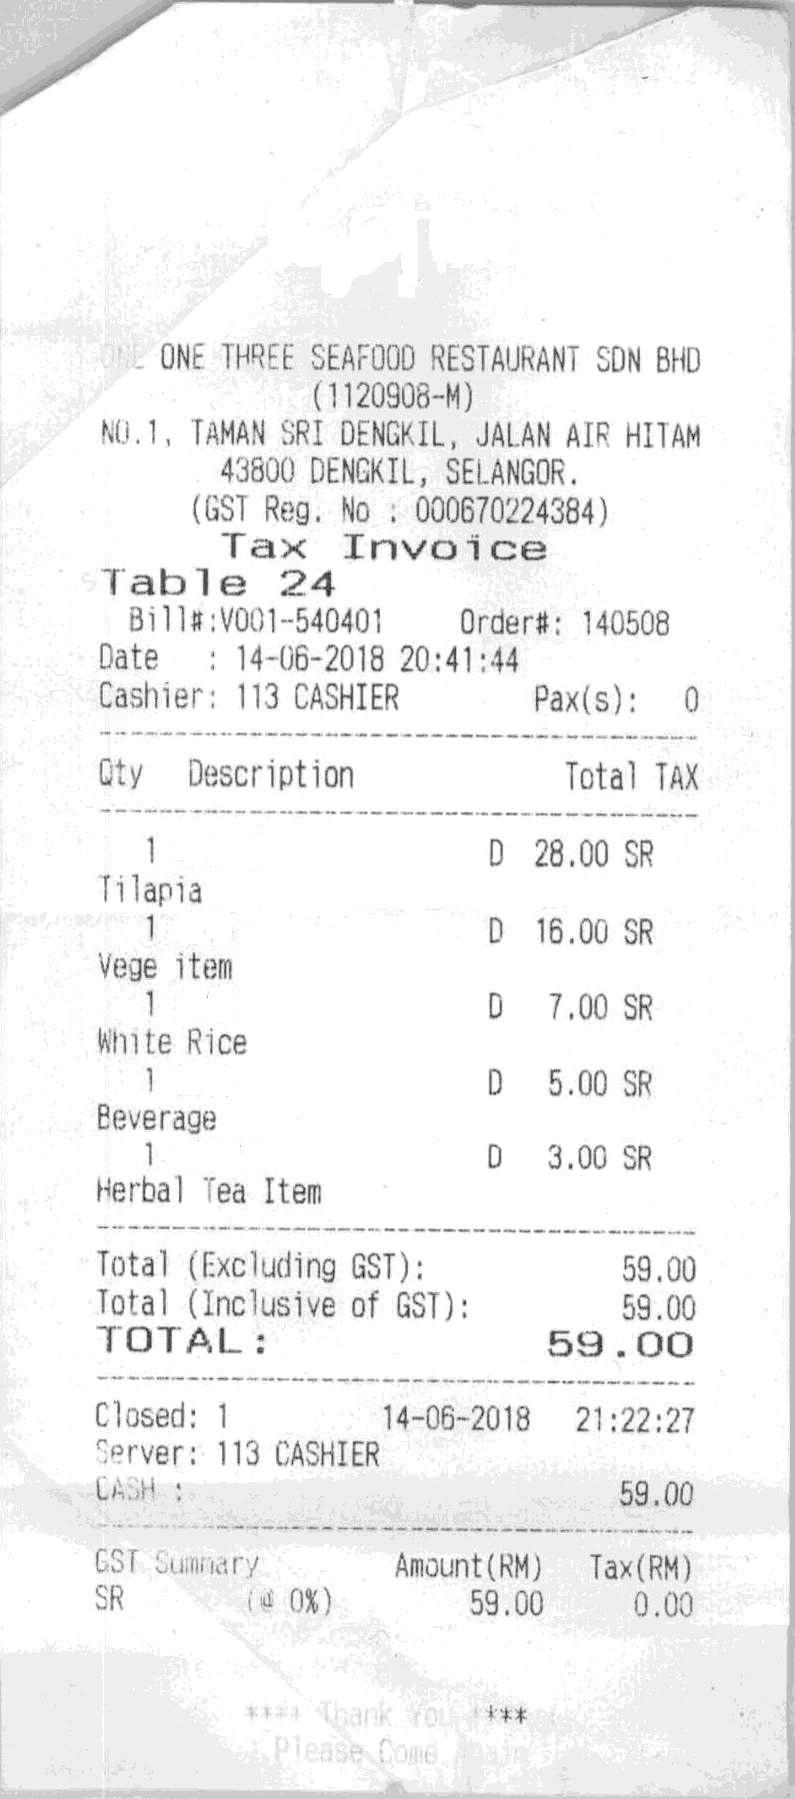
ONE ONE THREE SEAFOOD RESTAURANT SDN BHD
(1120908-M)
NO.1, TAMAN SRI DENGKIL, JALAN AIR HITAM
43800 DENGKIL, SELANGOR.
(GST REG. NO : 000670224384)
TAX INVOICE
TABLE 24
BILL#:V001-540401
ORDER#: 140508
DATE
:
14-06-2018 20:41:44
CASHIER:
113 CASHIER
PAX(S):
0
QTY
DESCRIPTION
TOTAL TAX
1
D
28.00 SR
TILAPIA
1
D
16.00 SR
VEGE ITEM
1
D
7.00 SR
WHITE RICE
1
D
5.00 SR
BEVERAGE
1
D
3.00 SR
HERBAL TEA ITEM
TOTAL (EXCLUDING GST) :
59.00
TOTAL (INCLUSIVE OF GST) :
59.00
TOTAL :
59.00
CLOSED: 1
14-16-2018
21:22:27
SERVER: 113 CASHIER
CASH :
59.00
GST SUMMARY
SR
(@ 0%)
AMOUNT(RM)
59.00
TAX(RM)
0.00
**** THANK YOU ****
PLEASE COME AGAIN